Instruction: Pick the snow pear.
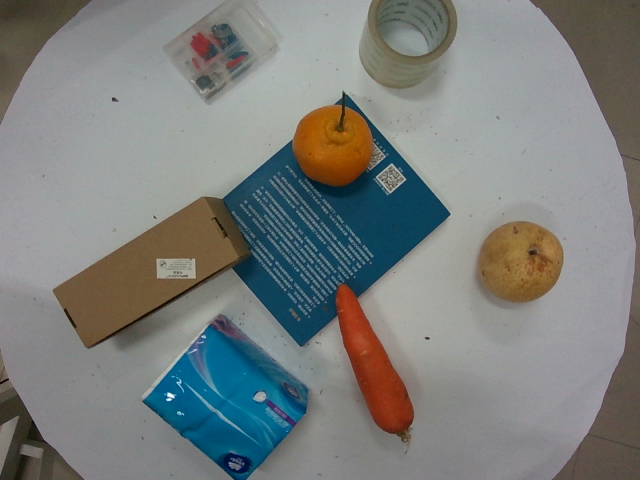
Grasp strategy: vertical